Question: What jurisdiction, city, or county is the document associated with?
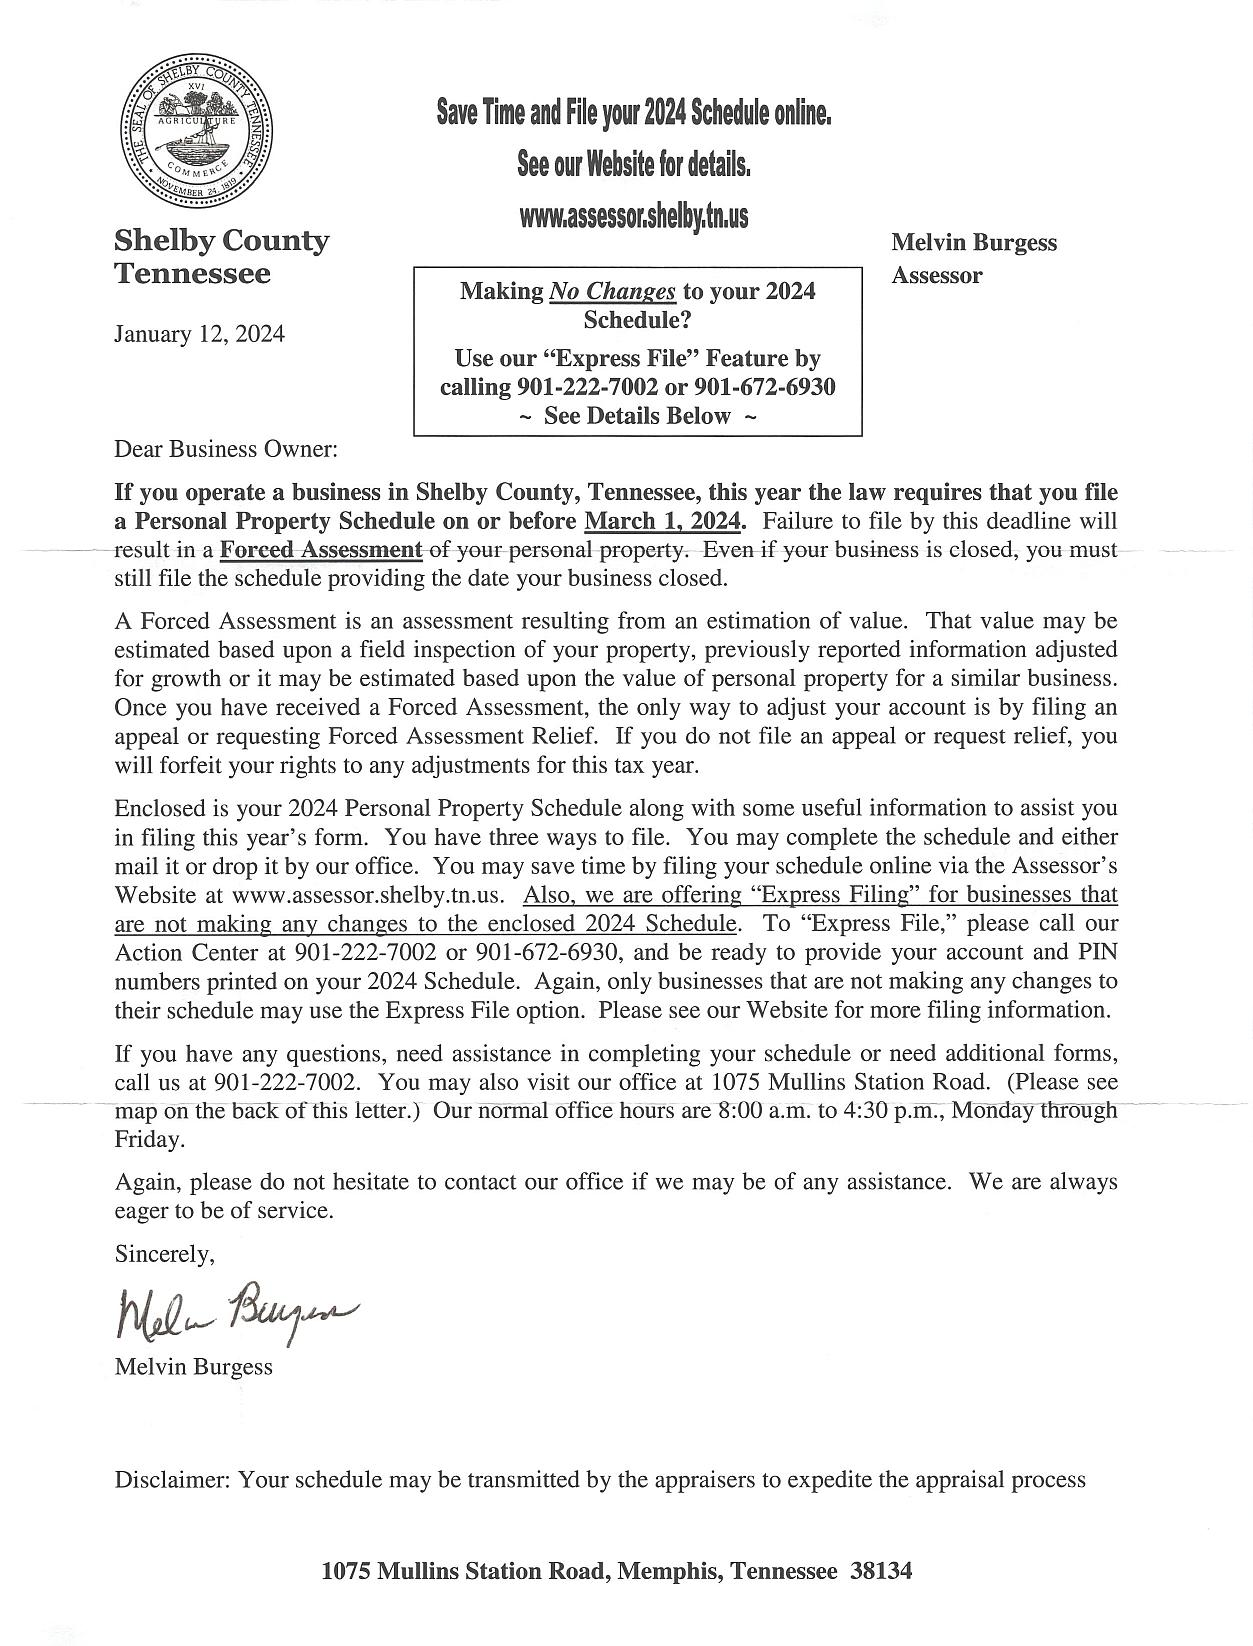
Answer: "Shelby County"